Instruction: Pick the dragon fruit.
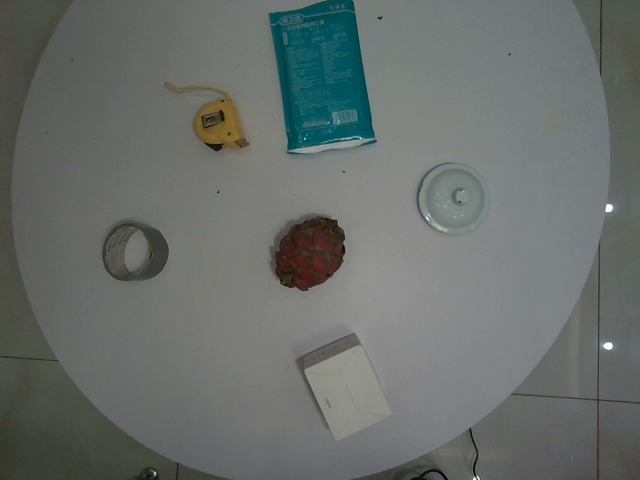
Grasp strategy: vertical